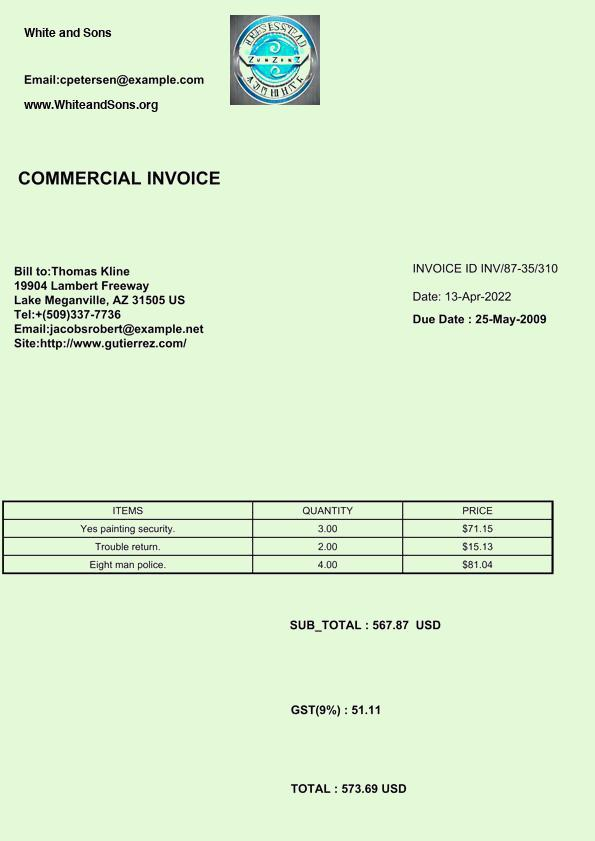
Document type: Invoice